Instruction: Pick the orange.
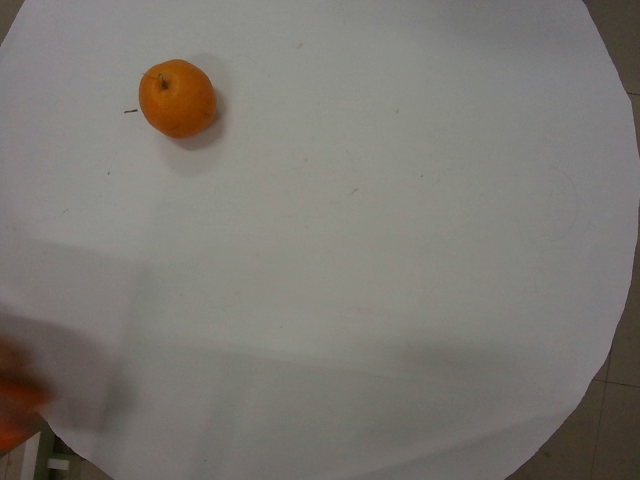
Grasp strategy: vertical